Question: Describe the condition in detail:
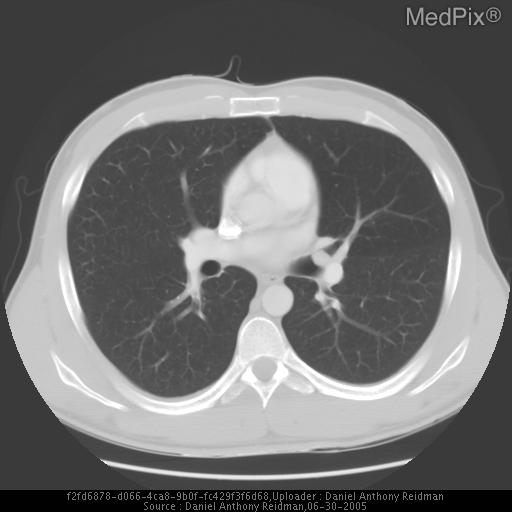
Answer: The disease is discussed as: Endobronchial tumors:
 - Tumors 80%, Inflammatory 20%
 - Less than 10% of tumors are benign

Benign: Squamous cell papilloma
        Hamartomas
        Pleomorphic adenoma

Malignant: Neuroendocrine (typical/atypical carcinoid)
           Squamous Cell Carcinoma
           Mucoepidermoid Carcinoma
           Adenoid Cystic Carcinoma